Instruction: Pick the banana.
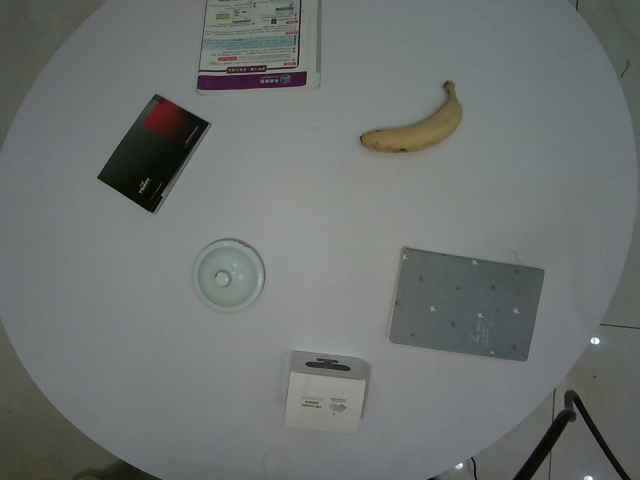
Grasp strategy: vertical